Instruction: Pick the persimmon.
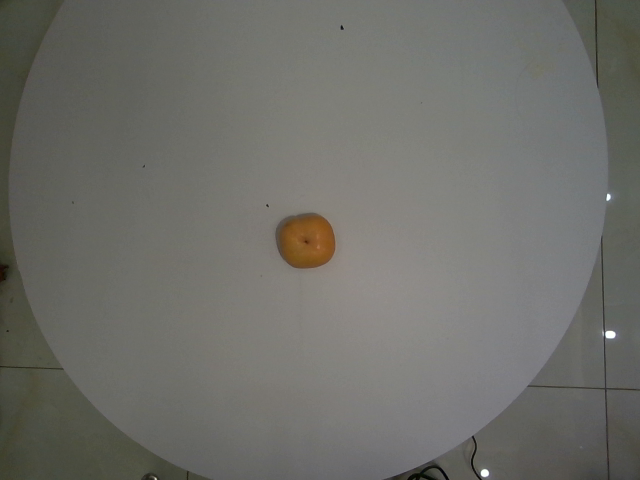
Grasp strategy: vertical